Patient: Male, age 75
A 75 years old man, smoker, with a past history of a hepatic transplantation 13 years earlier for a hepatocellular carcinoma, was admitted to hospital with hemoptysis and dyspnea. He performed a chest CT scan, showing a solid lesion in the apical segment of right lower lobe with multiple confluent mediastinal adenopathies and right paratracheal lymphadenopathy (Fig. 1).
We practiced a videobronchoscopy that showed two small sessile lesions approximately 4.5 cm far from the carina on the right lateral wall of the trachea, which were removed with biopsy forceps. EBUS-TBNA was performed on the right paratracheal lymph node. The pathological findings were suggestive for hepatocarcinoma metastases and the patient was underwent chemotherapy.
After six months, the patient returned to the emergency room for wheezing and acute respiratory failure. Chest x-ray and CT scan showed deterioration of the radiological picture with stenosis of the tracheal lumen (Fig. 2).
The patient made videobronchoscopy that showed a vegetative neoformation which obstructed the tracheal lumen about 6.5 cm far from the true vocal cords (Fig. 3). The patient was intubated with a rigid bronchoscope Storz n 14 and we used laser photocoagulation to devascularize the lesion that was subsequently removed with a debulking maneuver, recanalizing the trachea (Fig. 4). The anatomopathological findings confirmed the previous diagnosis of hepatocarcinoma metastases (Fig. 5).
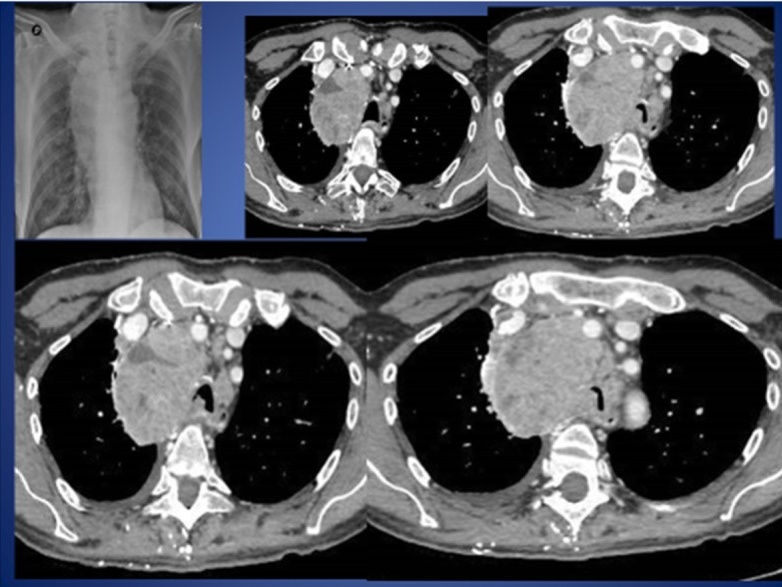
Image caption: Chest enhanced computed tomography (CT) showed a solid lesion in the apical segment of right lower lobe with multiple confluent mediastinal adenopathies and right paratracheal lymphadenopathy.